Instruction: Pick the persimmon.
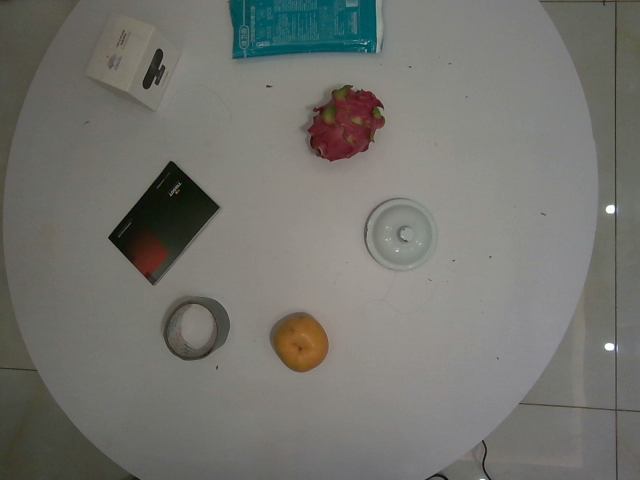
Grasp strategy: vertical